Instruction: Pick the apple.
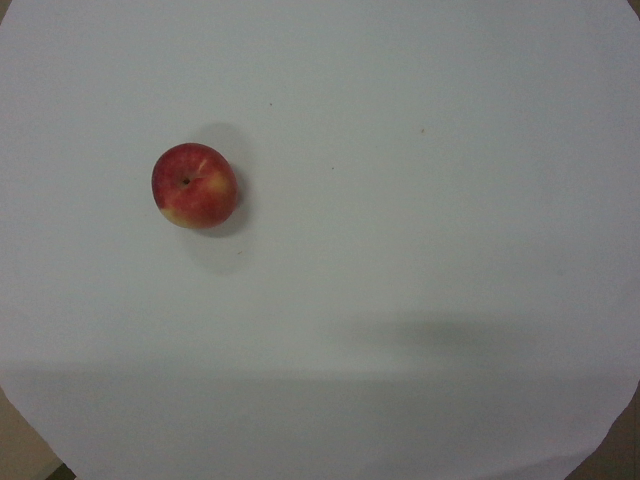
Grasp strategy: vertical